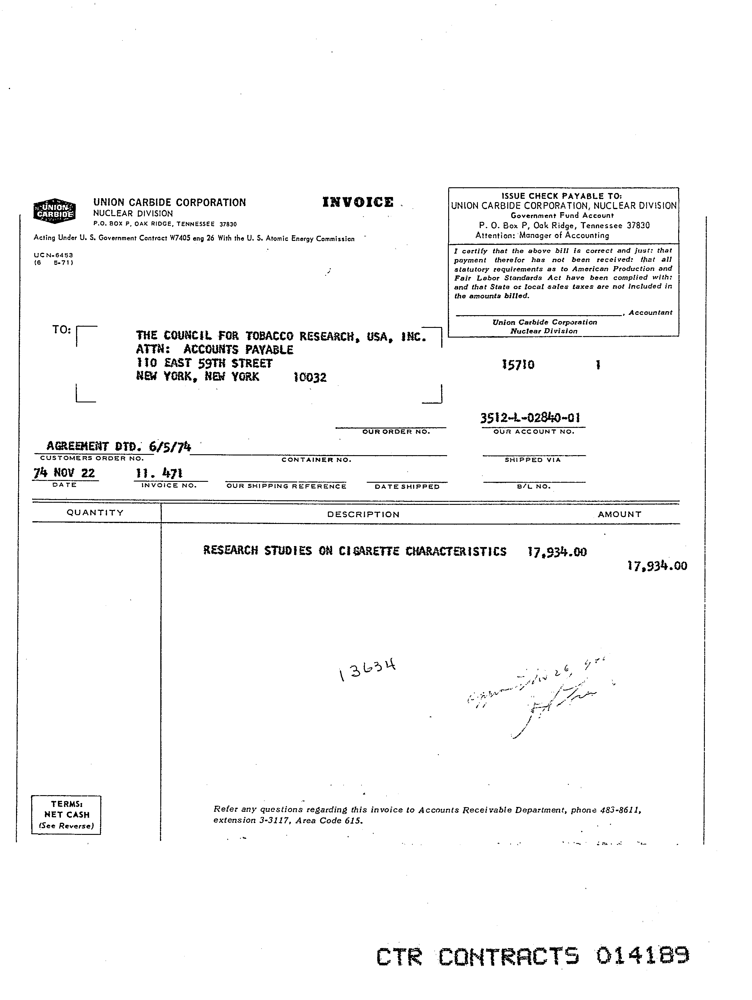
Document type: Invoice